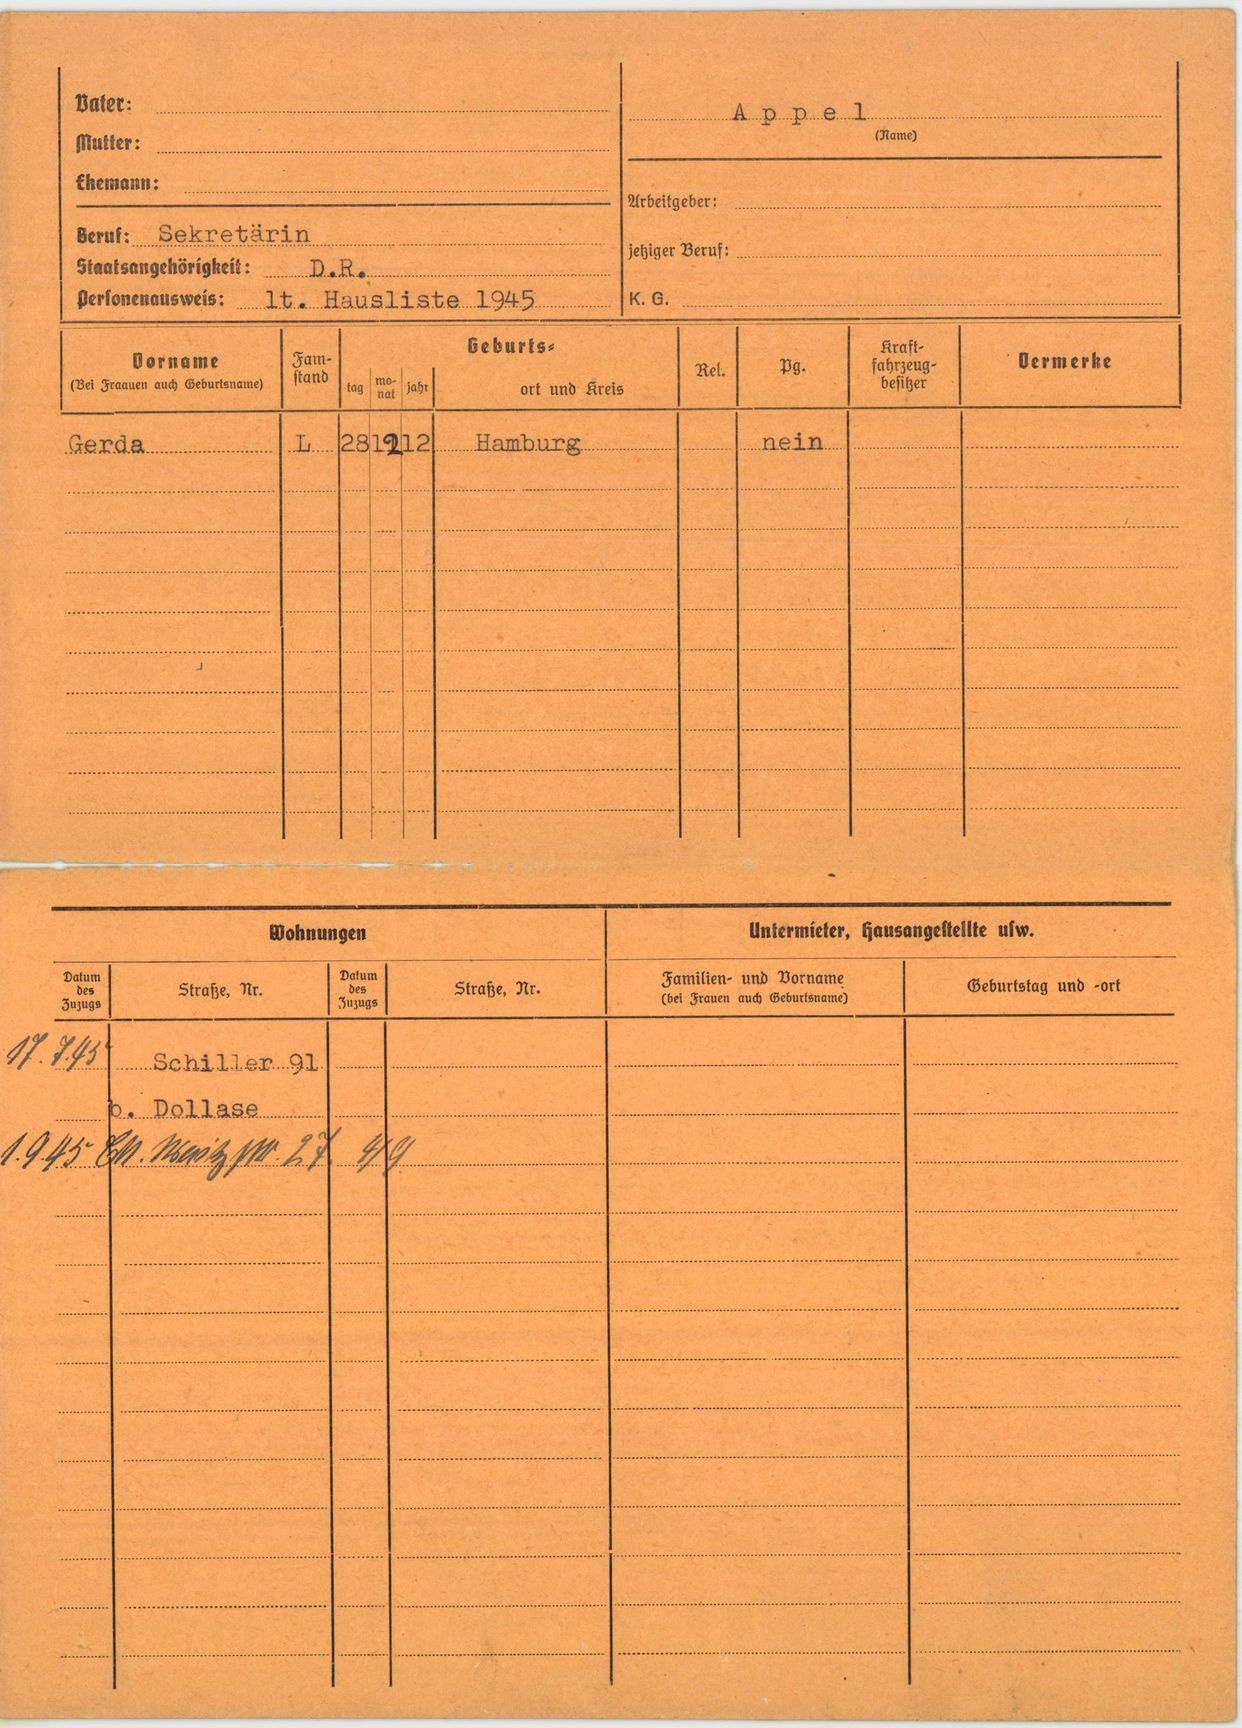
Appel